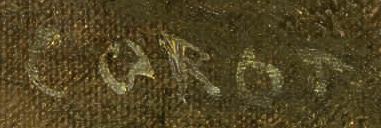
Signature of: jean baptiste camille corot